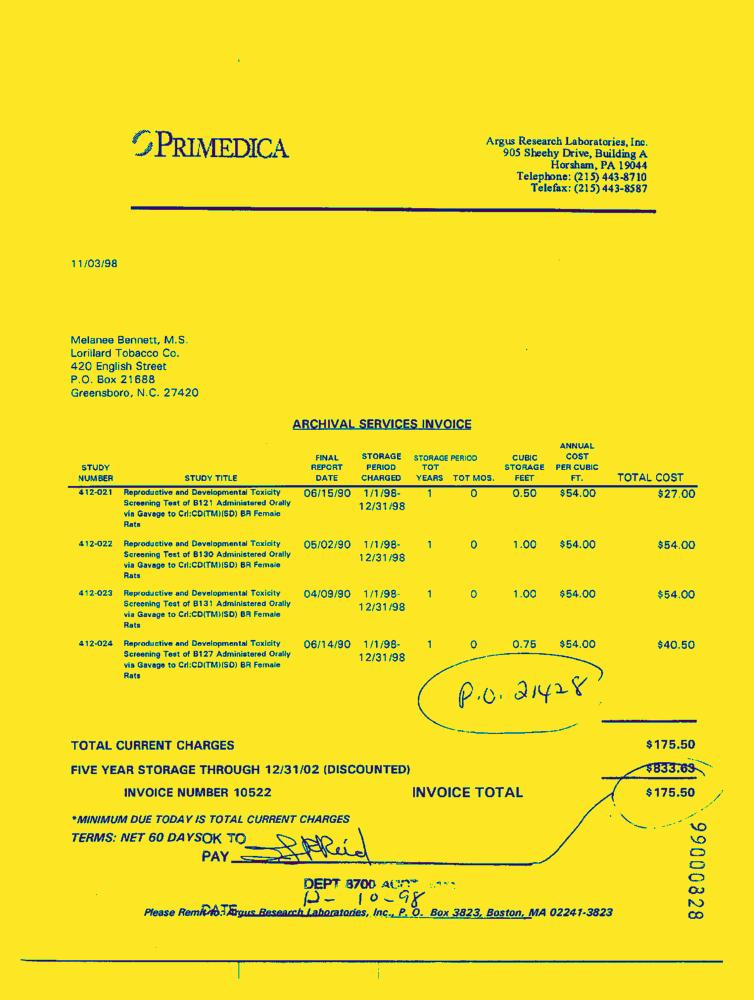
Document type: Invoice-Doc